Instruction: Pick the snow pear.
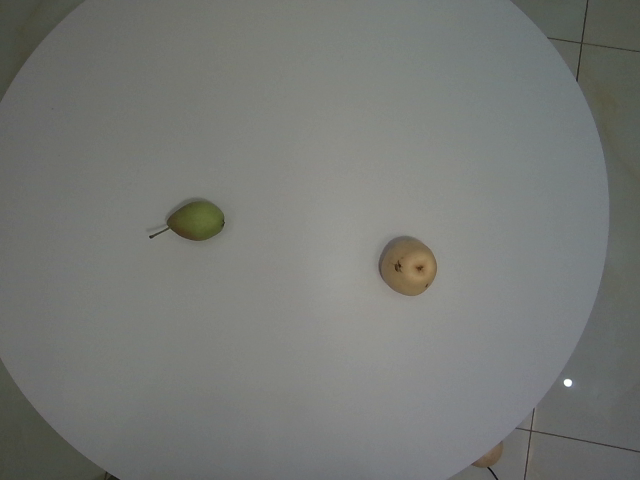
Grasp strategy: vertical